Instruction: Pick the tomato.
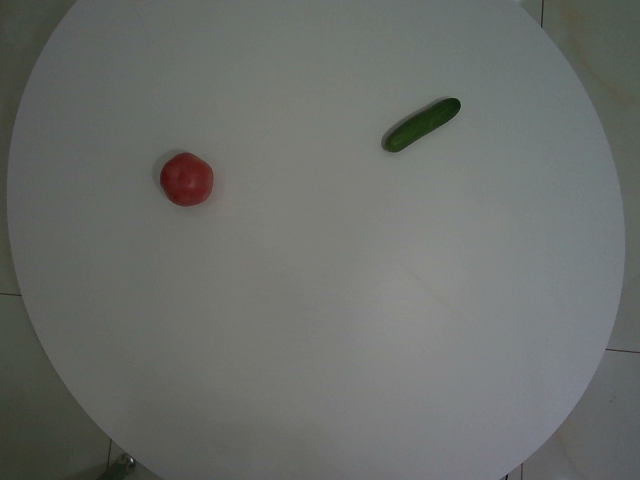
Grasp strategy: vertical